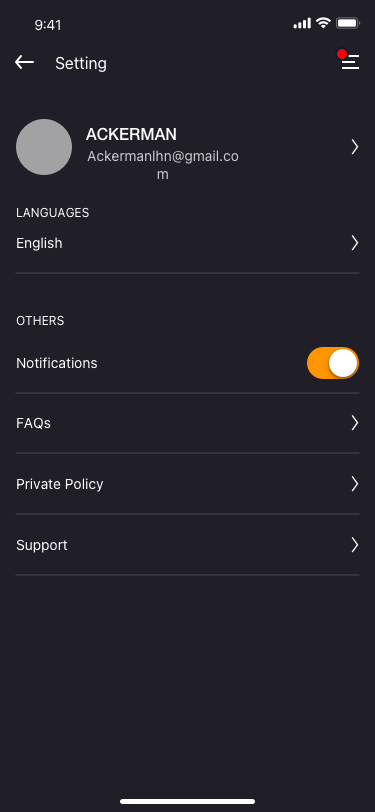
Text in this UI design:
Notifications
English
FAQs
LANGUAGES
OTHERS
9:41
Setting
ACKERMAN
Ackermanlhn@gmail.com
Private Policy
Support